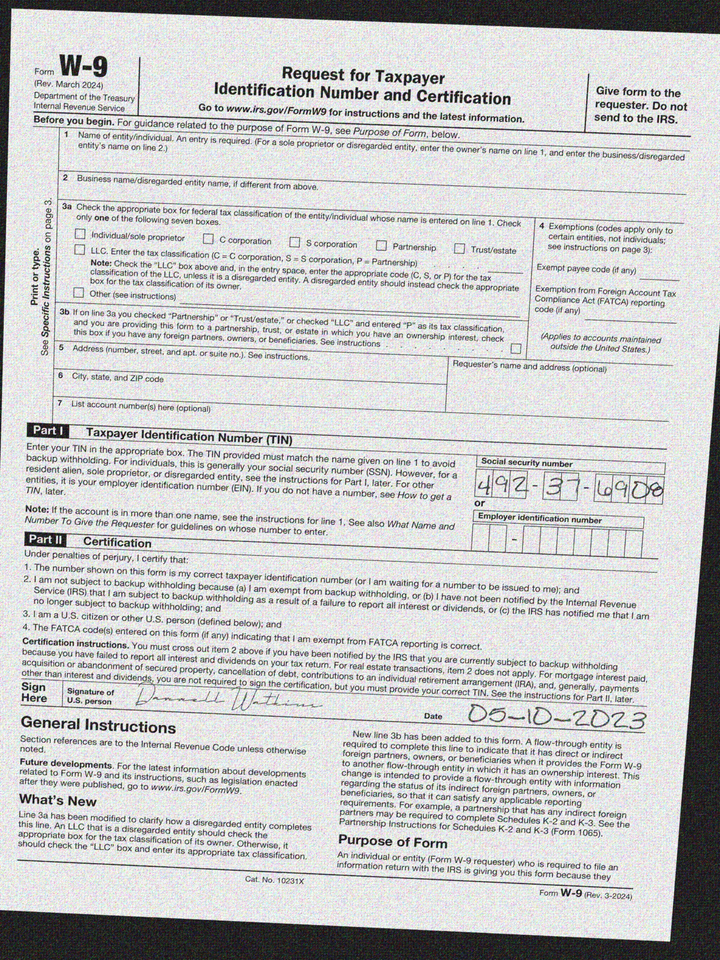
cbx: no
ssn: 492376908
sdt: 05-10-2023